Question: How does the patient history play a role?
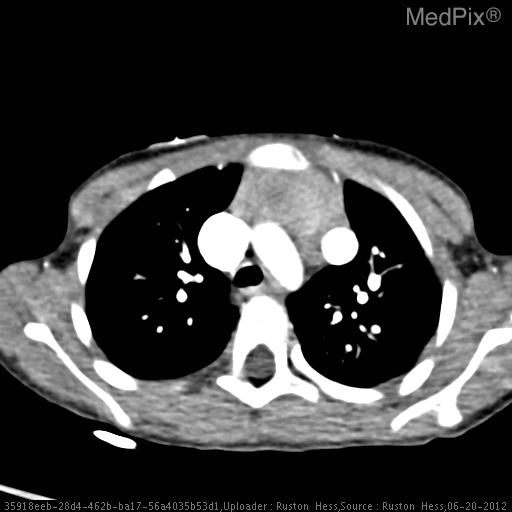
Answer: The patient's history of Healthy 5 y.o. girl with a normal birth history is key in understanding the case.